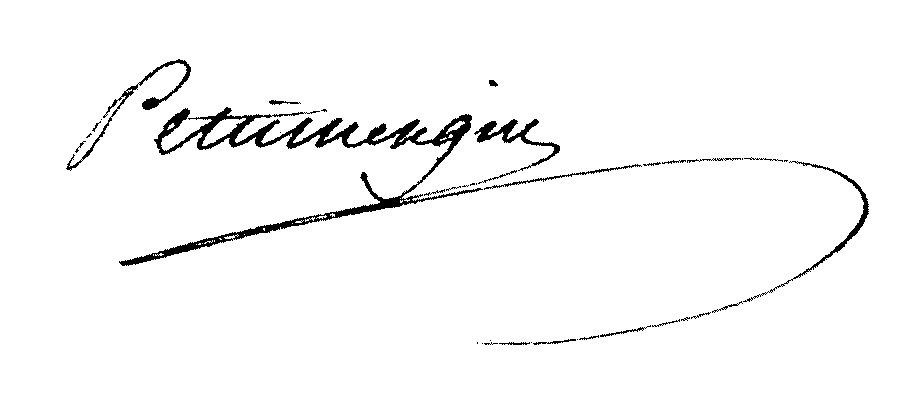
Signature of: charles françois petitmengin